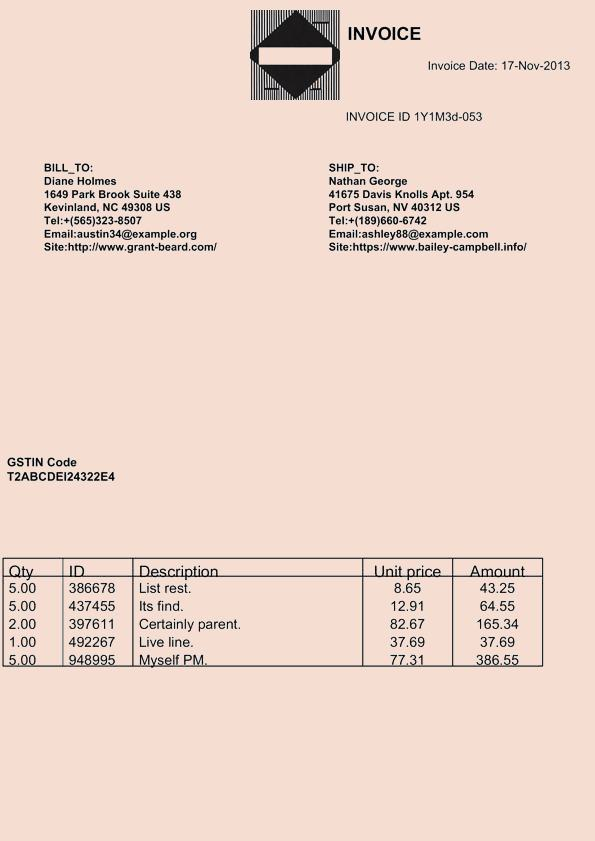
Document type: Invoice